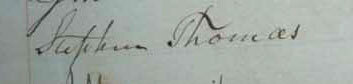
Signature of: stephen thomas